Question: What could the diagnosis suggest?
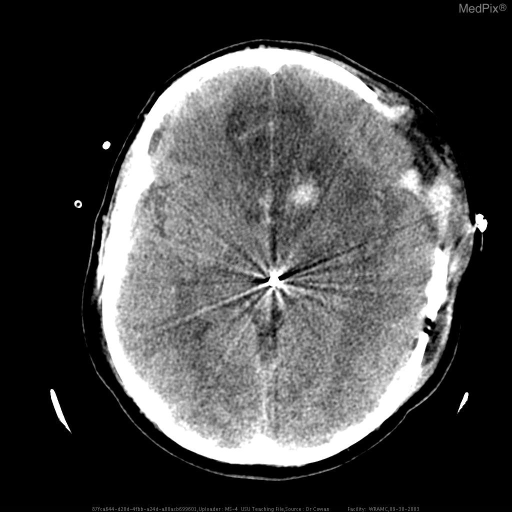
Answer: The possible diagnosis includes ACA ischemia

-	Surgical
-	Heterotopic ossification
-	Myositis ossificans.